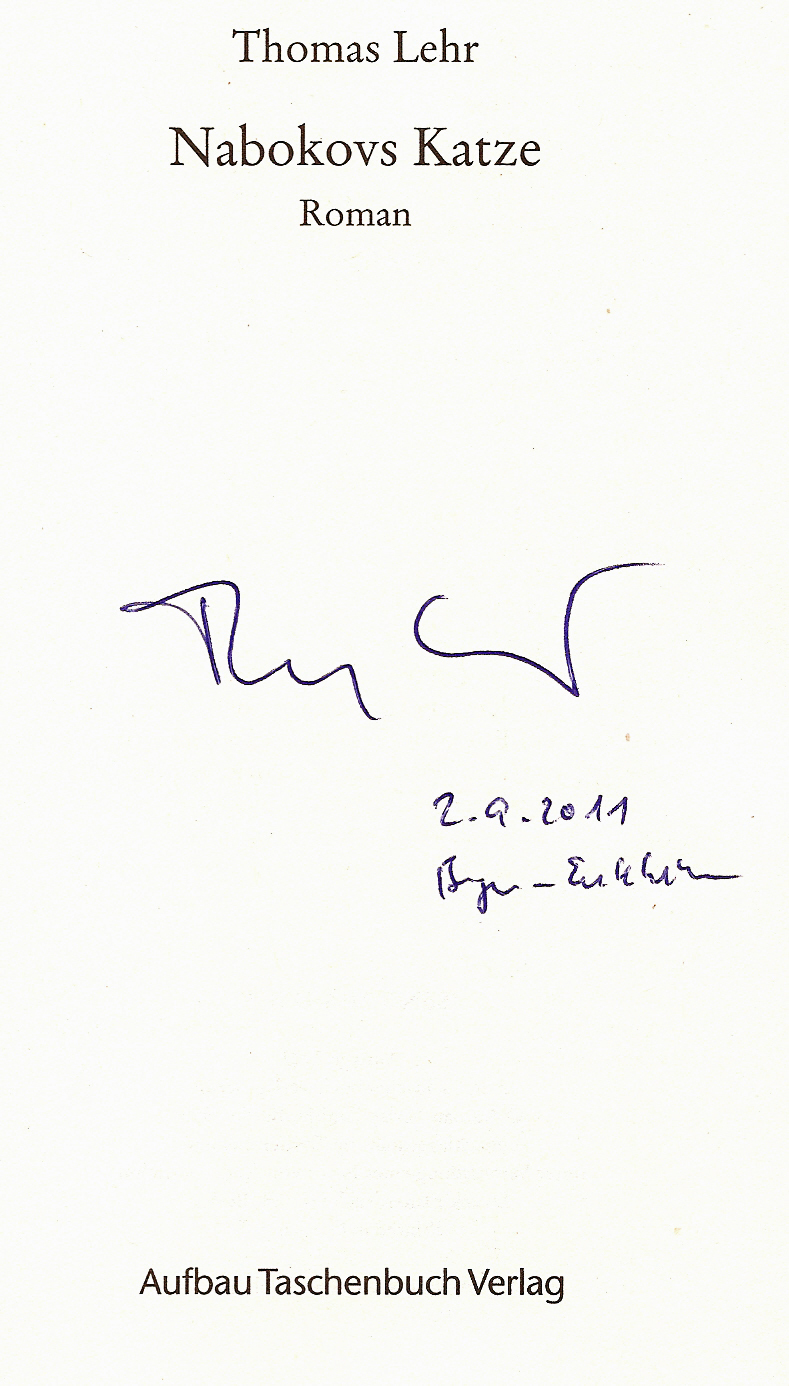
Signature of: thomas lehr